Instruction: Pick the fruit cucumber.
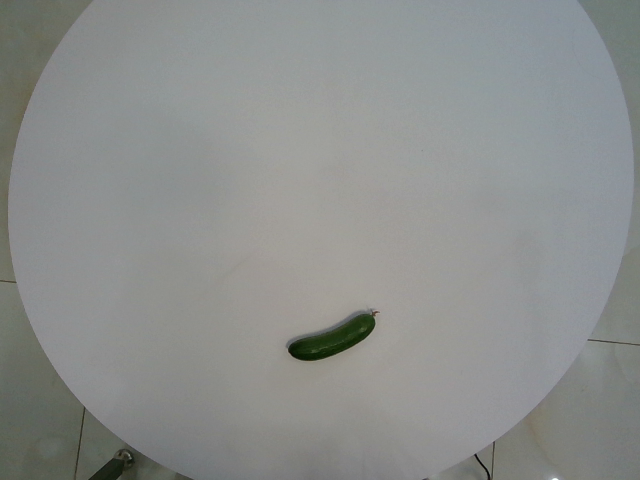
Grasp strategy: vertical